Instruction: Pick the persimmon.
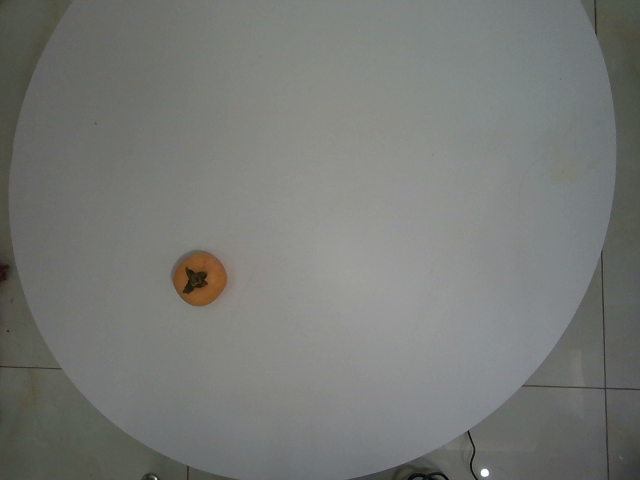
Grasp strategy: vertical